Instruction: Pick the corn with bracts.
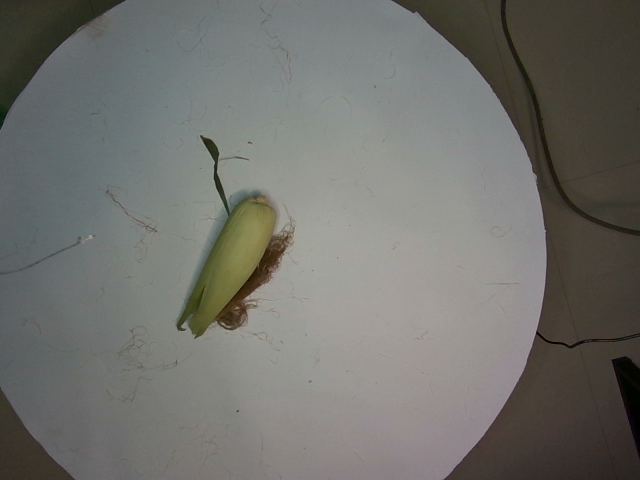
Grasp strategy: vertical